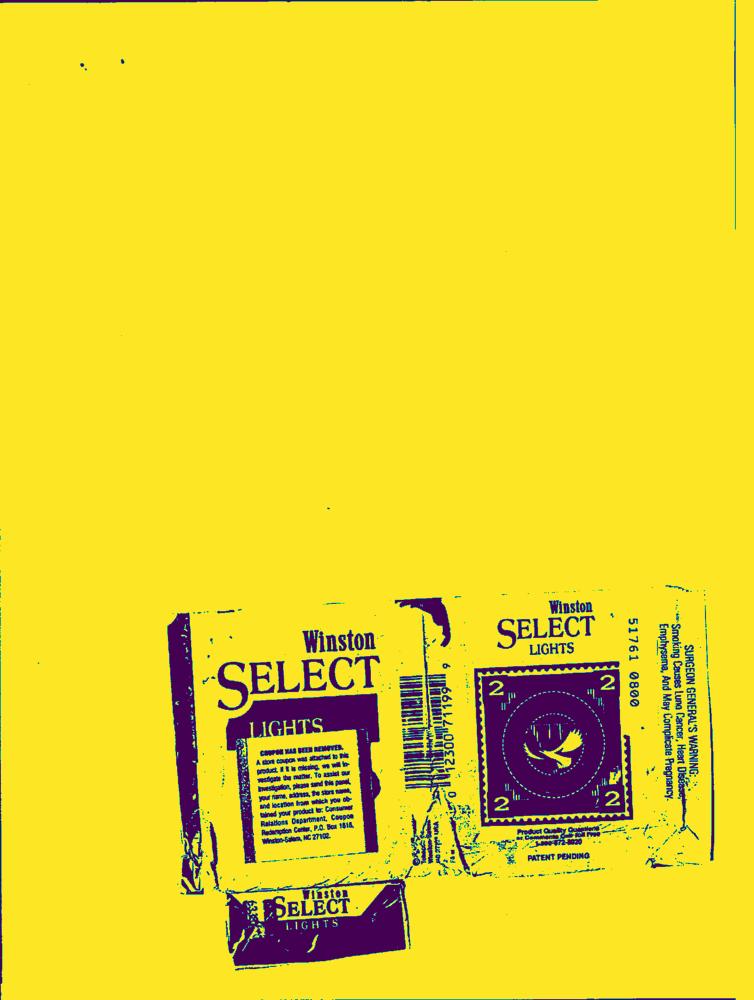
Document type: Hand-Written